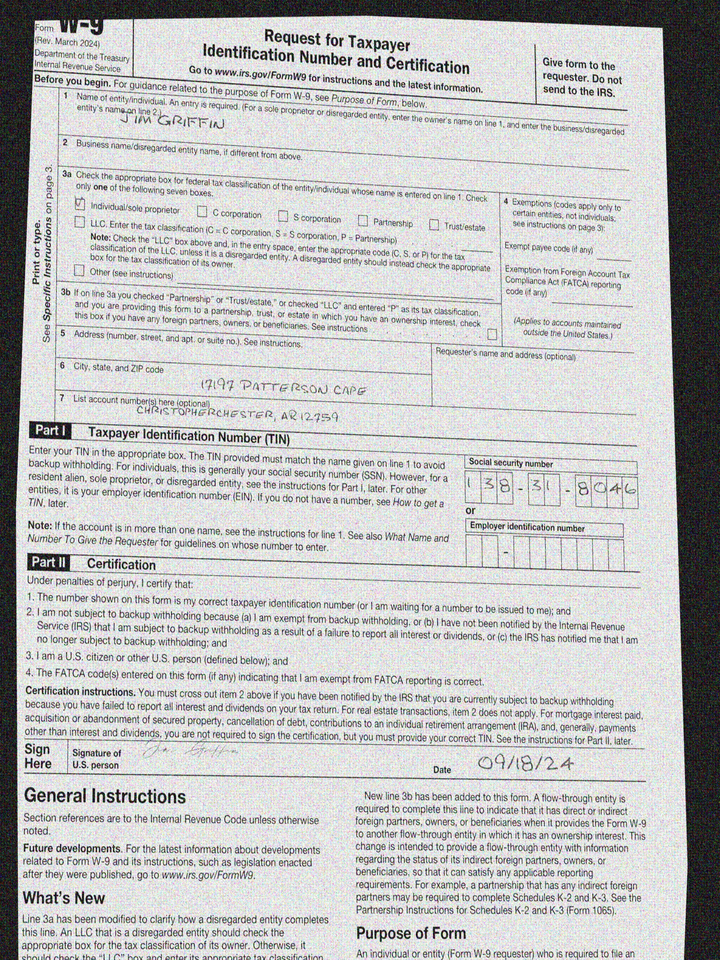
adr1: 17197 Patterson Cape
adr2: Christopherchester, AR 12759
cbx: yes
ssn: 138318046
enm: Jim Griffin
sdt: 09/18/24